Question: In what way does the history help explain the case?
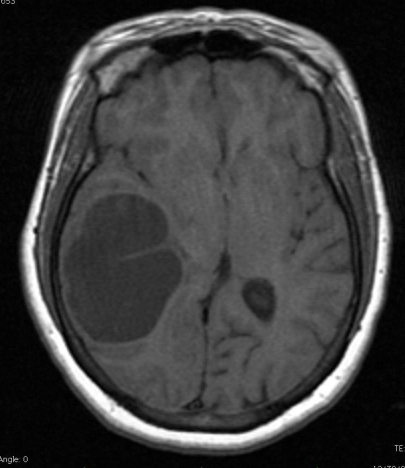
Answer: The patient's history of 52 yo woman presented with headaches and mental status changes. Hx of L breast SCCa three years ago treated at that time with lumpectomy & chemoradiotherapy. is key in understanding the case.